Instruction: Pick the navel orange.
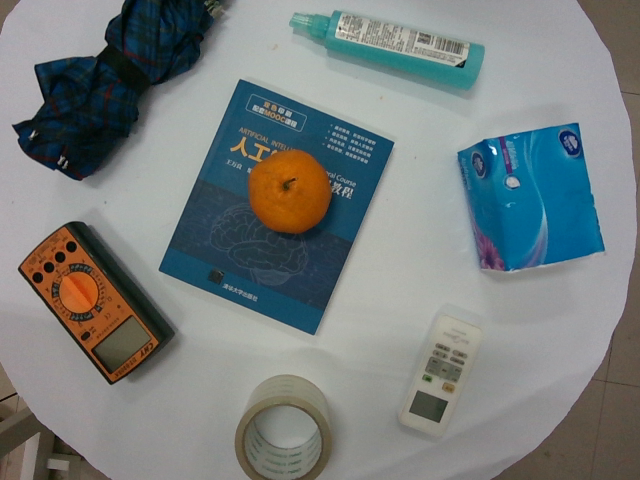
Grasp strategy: vertical